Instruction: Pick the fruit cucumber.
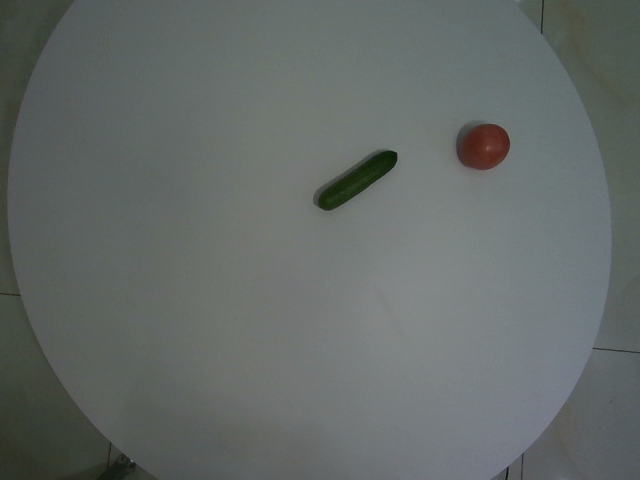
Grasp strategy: vertical